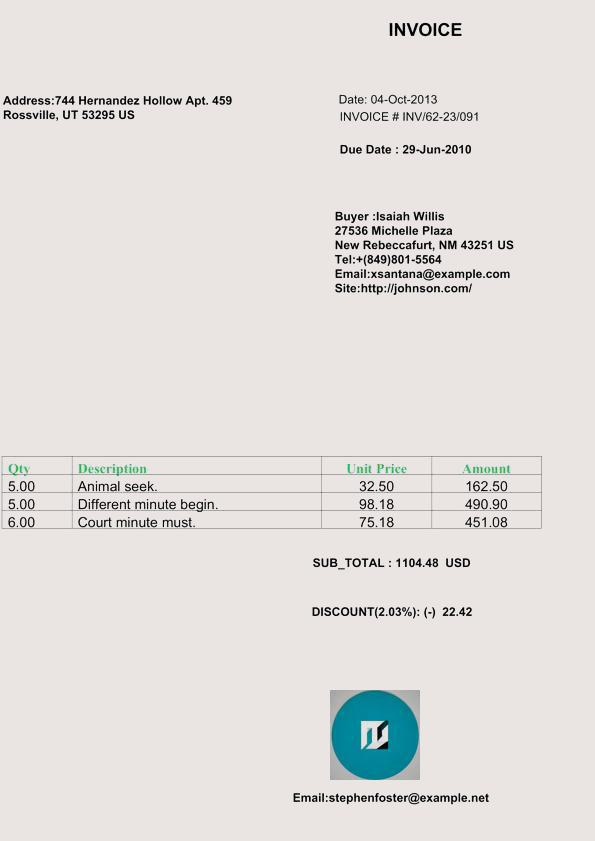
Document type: Invoice